Question: What are the imaging findings?
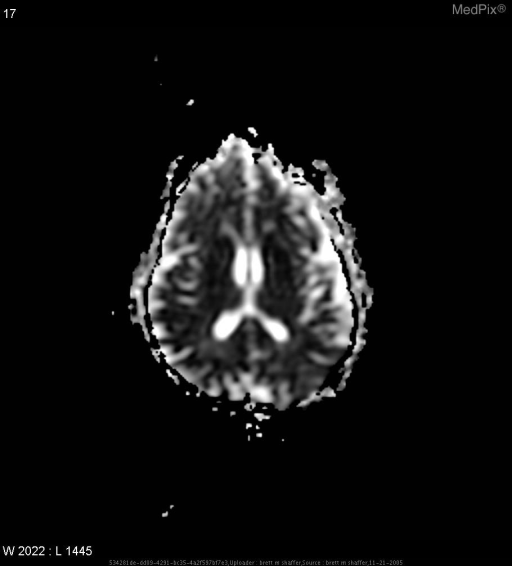
Answer: The imaging shows DWI Abnormalities in right occipital lobe/post temporal cortex w/o corresponding T2 changes.

PET: abnormal hypometabolism R cerebrum and R cerebellum. Subtle area of decreased intensity in corresponding ADC map that sugggests mild restricted diffusion..